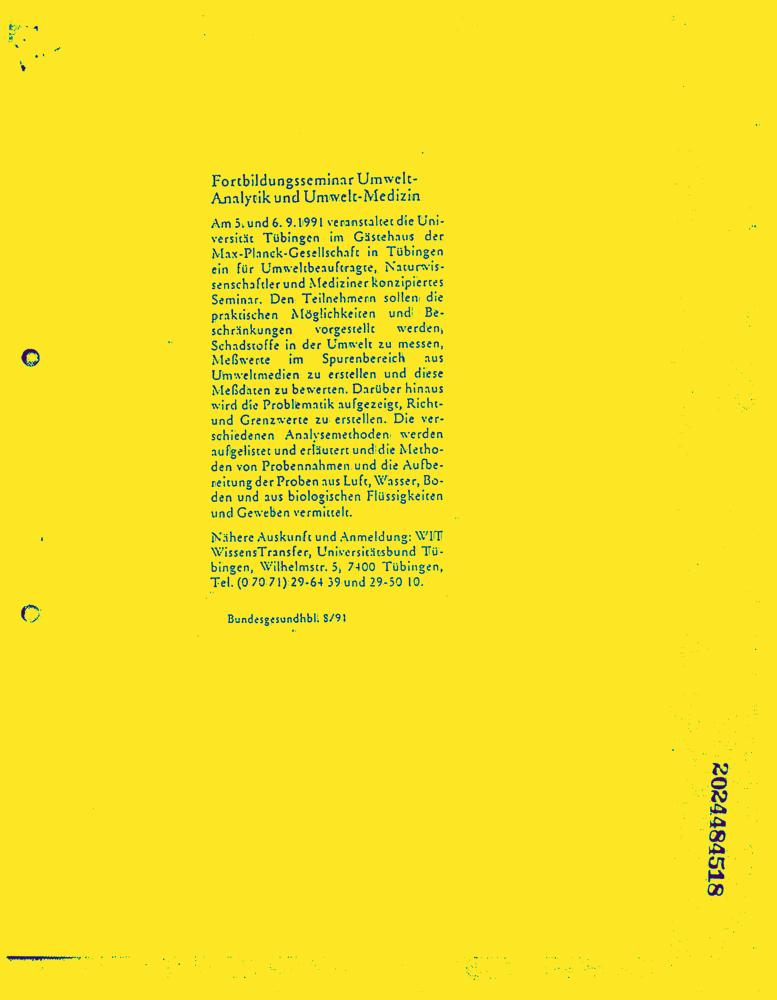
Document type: News-Article